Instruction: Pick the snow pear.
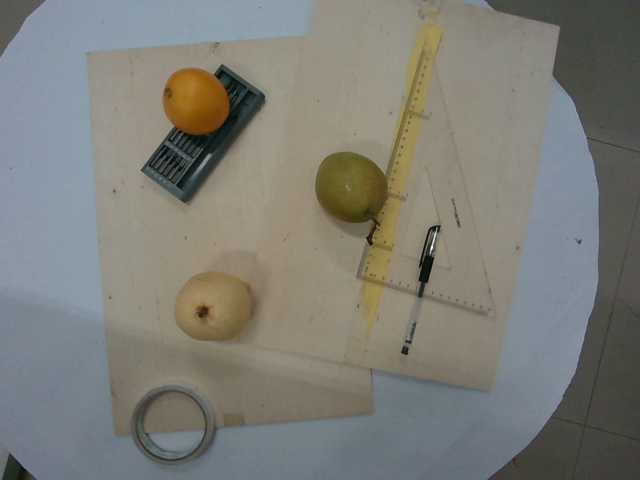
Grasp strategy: vertical